Question: What is the main concern?
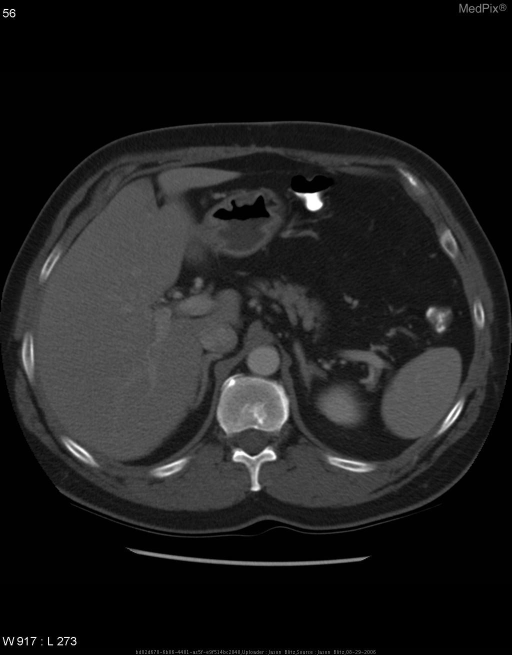
Answer: The findings suggest Chest and abdominal CT on 13 April 2006 revealed the following in comparison with an August 2004 chest and abdominal CT:
  •  Progression of right hilar adenopathy and enlargement of the pleural-based soft tissue mass along the posteromedial aspect of the right lower lobe.
  •  Pulmonary parenchyma demonstrates enlargement of multiple
right lower lobe pulmonary nodules.
  •   The pancreas, spleen, adrenal glands, and kidneys are normal.
  •   Soft tissue in the bilateral gluteal regions are normal.

Chest and abdomal CT on 16 August 2006 after 4 months of chemotherapy and radiation revealed the following in comparison with the 13 April 2006 study:
  •   Subcarinal lymphadenopathy is demonstrated and increased from previous study.
  •   Associated rib destruction is demonstrated.
  •   Associated endobronchial narrowing is demonstrated extending to the right lower lobe.
  •   No pulmonary nodules are seen in the left lung.
  •   Interval development of bilateral adrenal masses.
  •   Soft tissue masses are demonstrated within the mesentery.
  •   Interval development of right gluteal mass. 13 April Abdominal CT demonstrating normal adrenal glands.. The patient might have a history of Chief complaint:

47 y/o male presented in Nov 2005 with pain in right anterior thigh.  X-ray revealed a mass in the femur and adjacent soft tissue.  Partial surgical resection of mass revealed adenocarcinoma.  Subsequent PET scan indicated increased uptake at several locations in the right lung.

Patient had a history of pulmonary nodules dating to 2003/2004.  However a PET conducted in August of 2004 was negative except for minimal uptake in one pulmonary nodule.  Serial X-rays showed no changes in these nodules through mid 2005.

Patient was diagnosed with metastatic adenocarcinoma of the right lung and referred to oncology for radiation and chemotherapy.

PMX:
  •  Nephrolithiasis
  •  Hyperlipidemia

PSHX:
  •  Right neck lymph node resection (benign) at 22 yo
  •  Cholestectomy in 2004

SocHx:
  •  >1PPD for 20 years
  •  No ETOH

FMHX:
  •  Sister (smoker) died of lung cancer in 1979
  •  Sister (non-smoker) died of lunger cancer at 40 yo
  •  Sister (non-smoker) died of lung cancer at 62 yo
  •  Brother (smoker) diagnosed with head and neck cancer 2006

Meds:
  •  Percocet

Allergies:
  •  Aspirin - upset stomach.